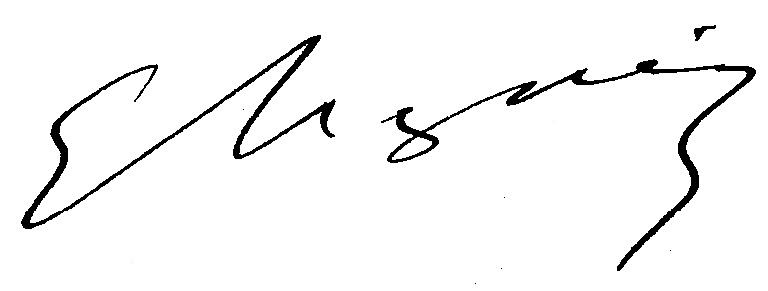
Signature of: edmond magnier